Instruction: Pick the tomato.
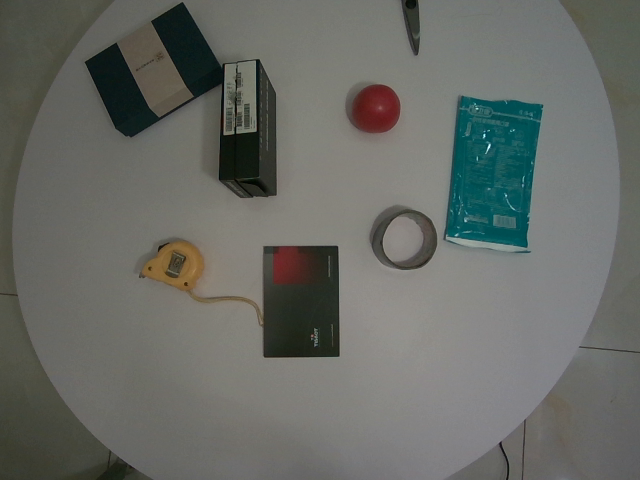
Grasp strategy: vertical